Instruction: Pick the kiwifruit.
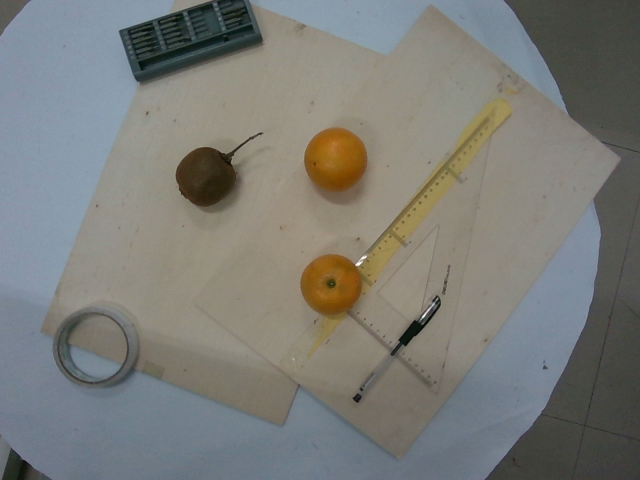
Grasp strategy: vertical